Question: How is the history relevant to the case?
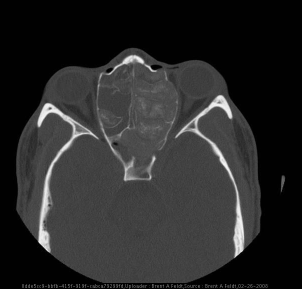
Answer: The patient's history of Patient presented after a 9-month cruise - his parents did not recognize his face.  His nose was bigger and his eyes were farther apart than they remembered.  He complained of slight frontal headaches, but had no other symptoms. is key in understanding the case.